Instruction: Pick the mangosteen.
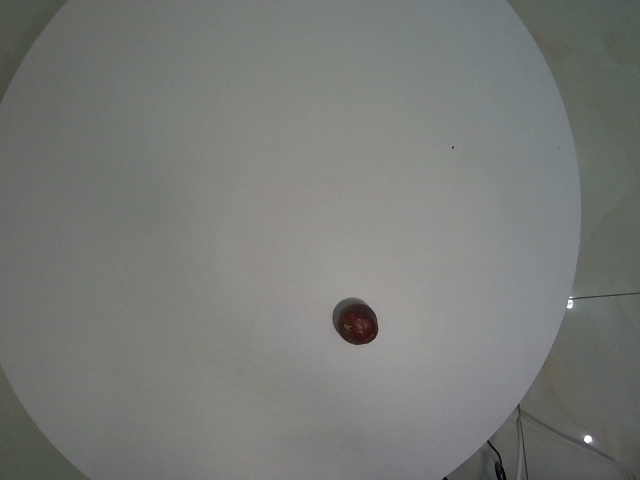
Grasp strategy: vertical